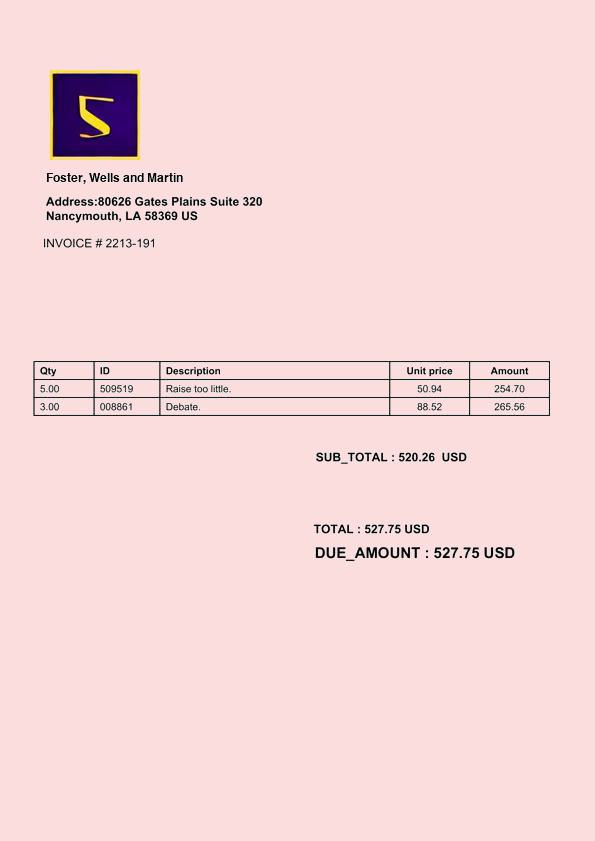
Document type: Invoice